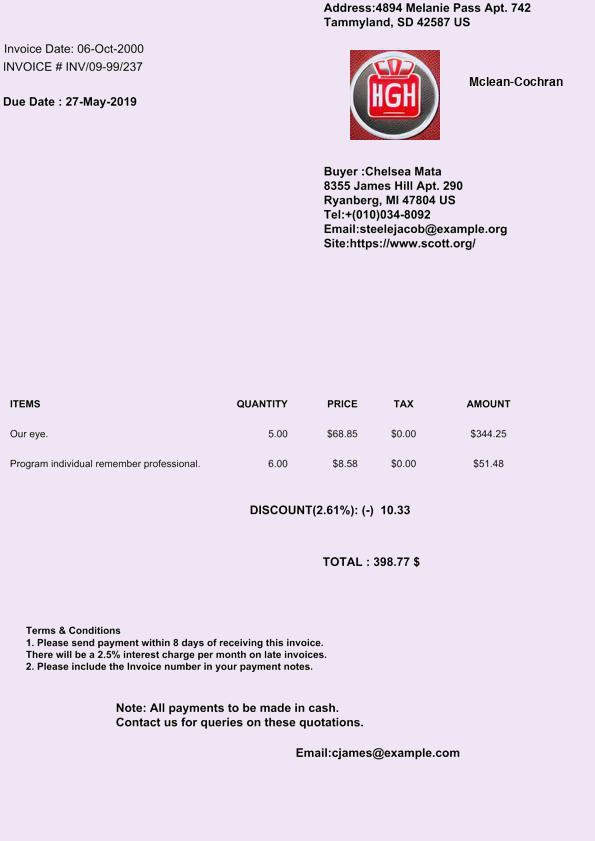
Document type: Invoice